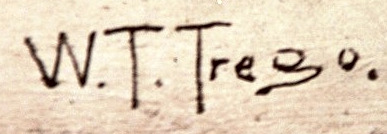
Signature of: william b t trego